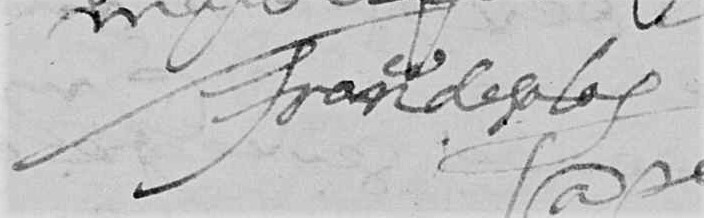
Signature of: francisco de salas reynoso